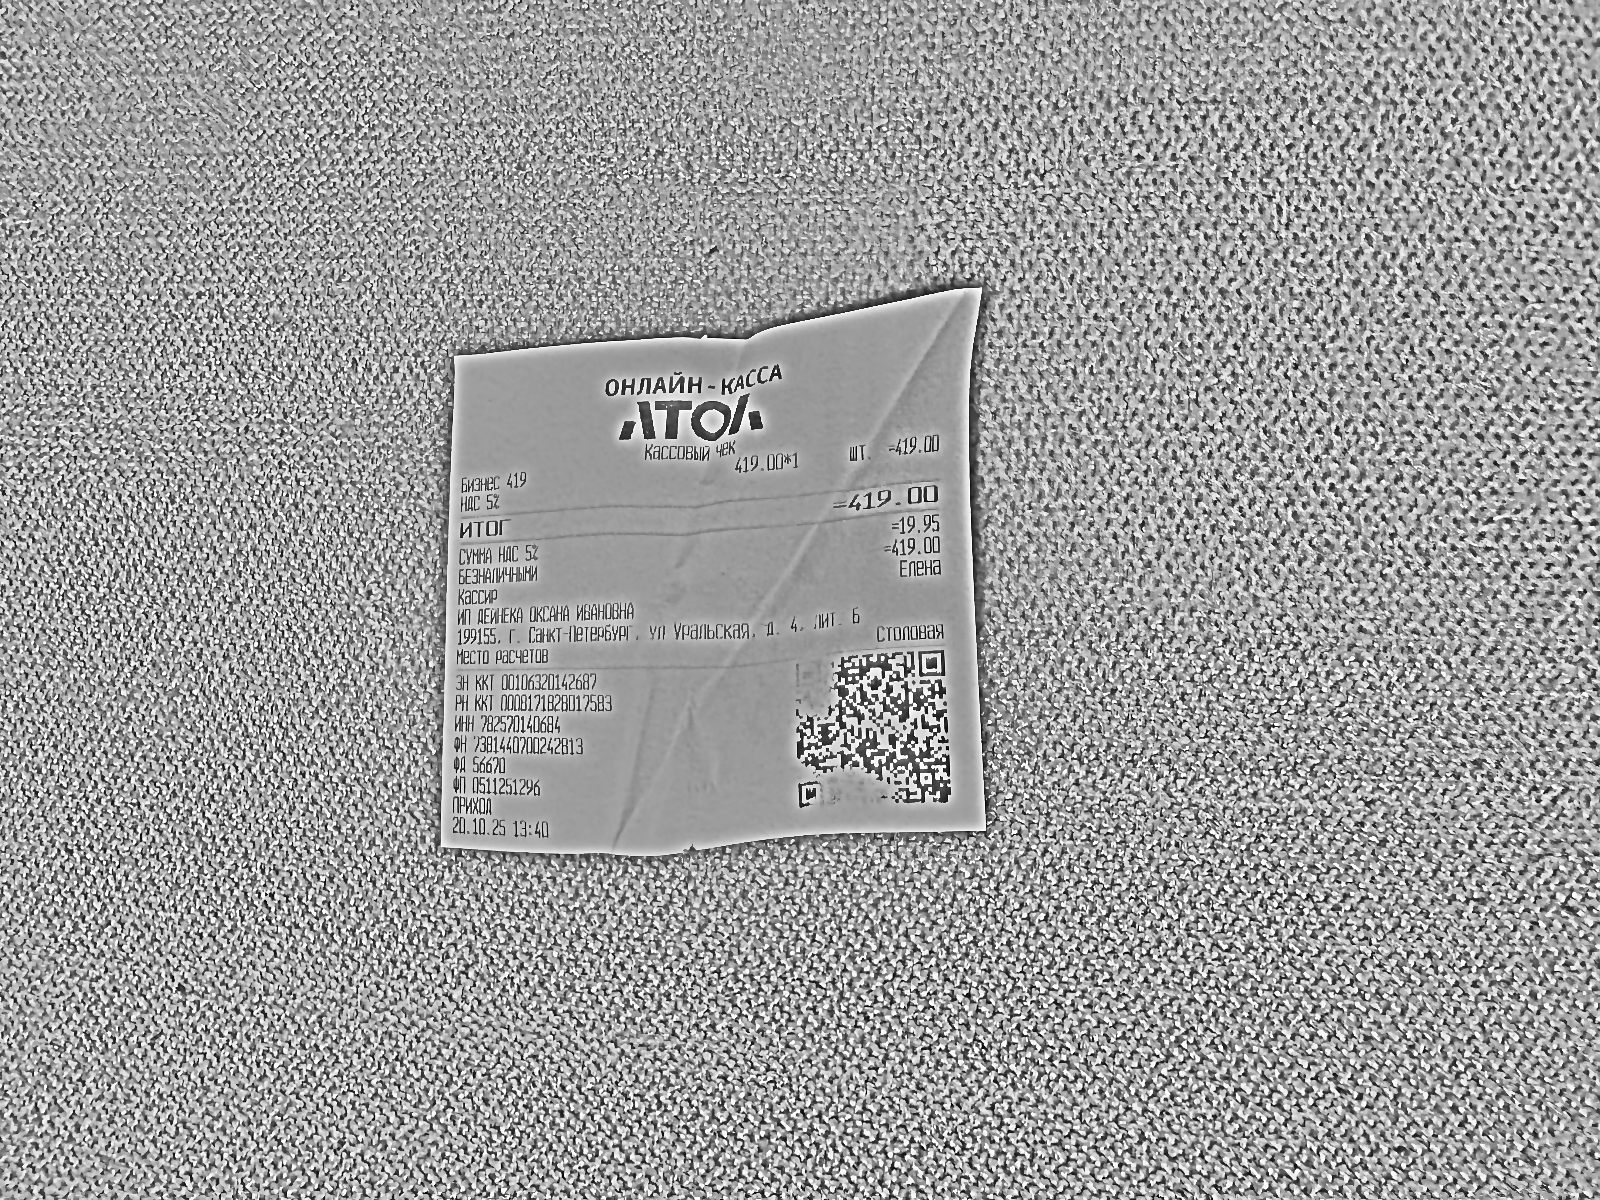
Продавец: ИП ДЕЙНЕКА ОКСАНА ИВАНОВНА
ИНН: 782570140684
Дата: 20.10.25
Товары: Бизнес 419
Количество: 1
Цена: 419.00
Сумма: 419.00
Итого: 419.00